Question: What jurisdiction, city, or county is the document associated with?
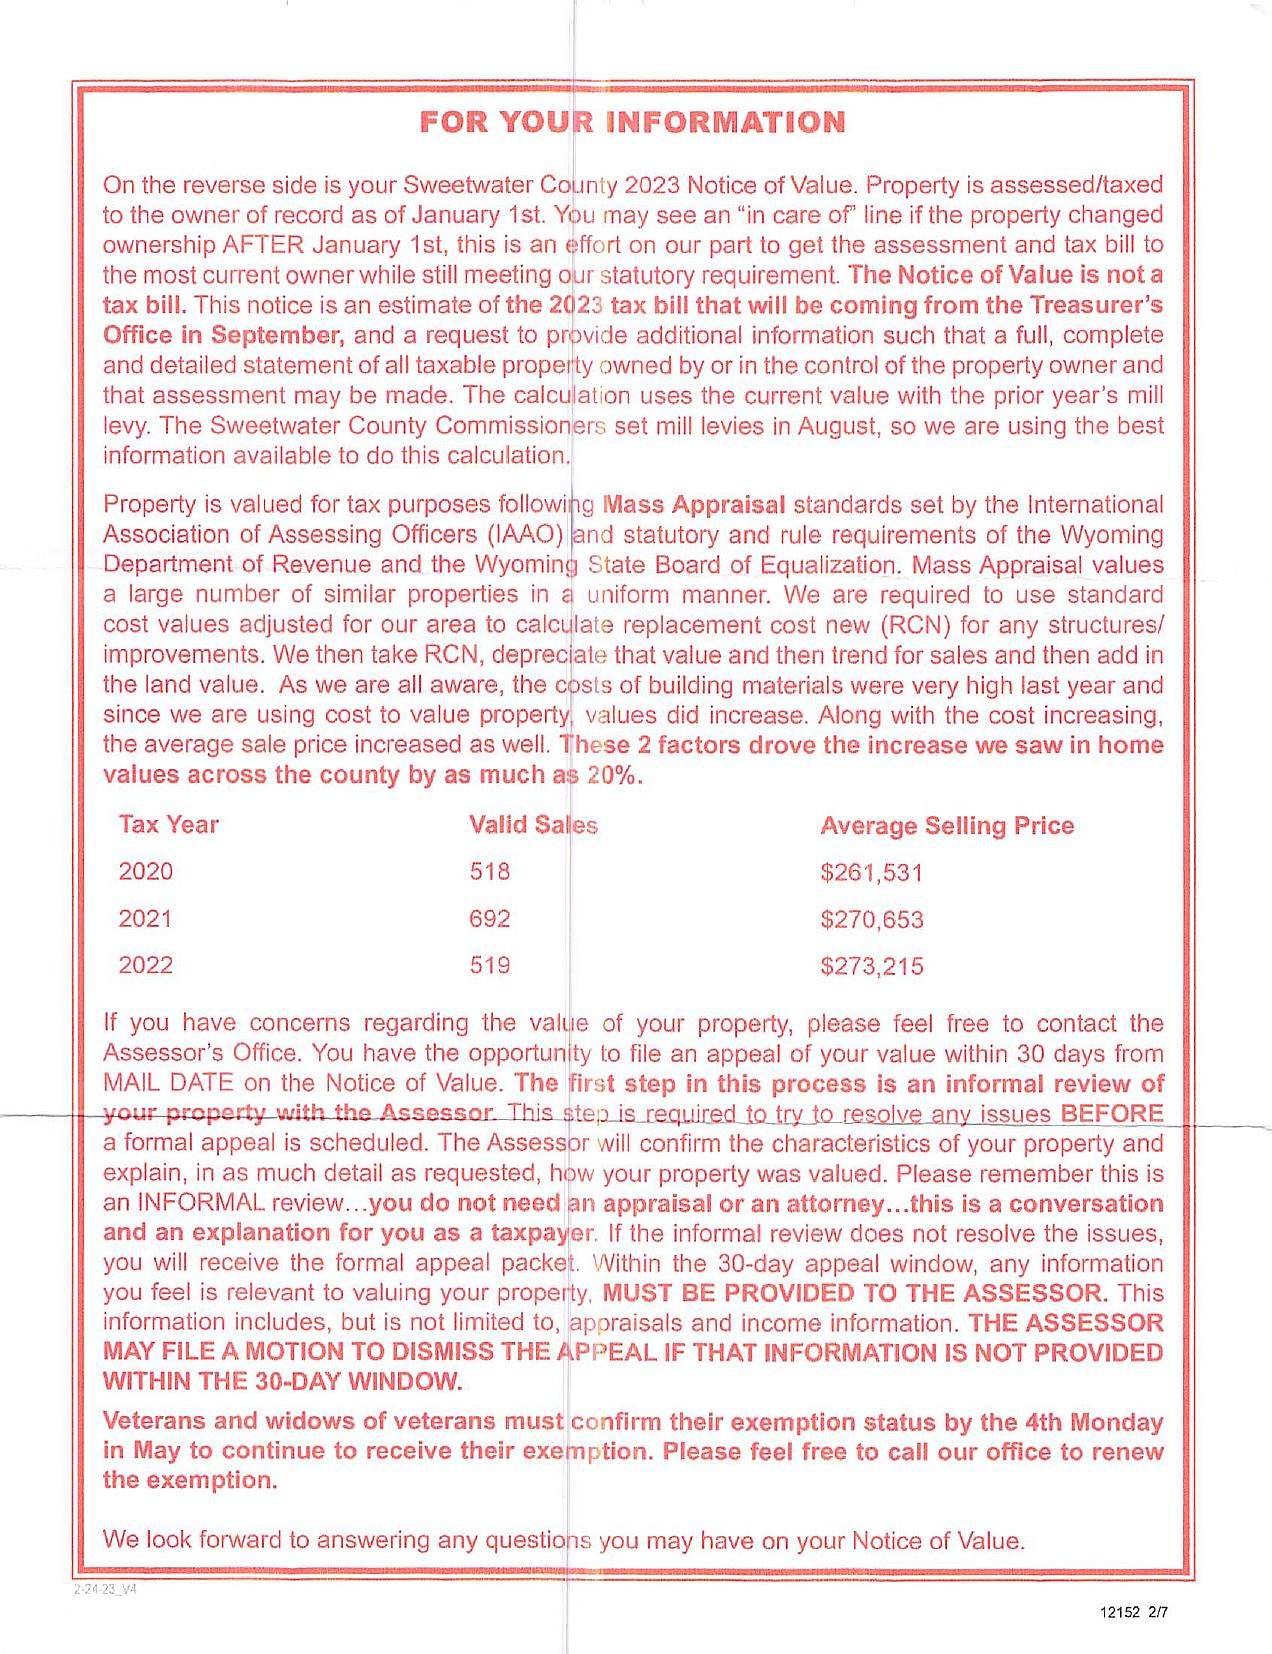
Answer: "Sweetwater County"